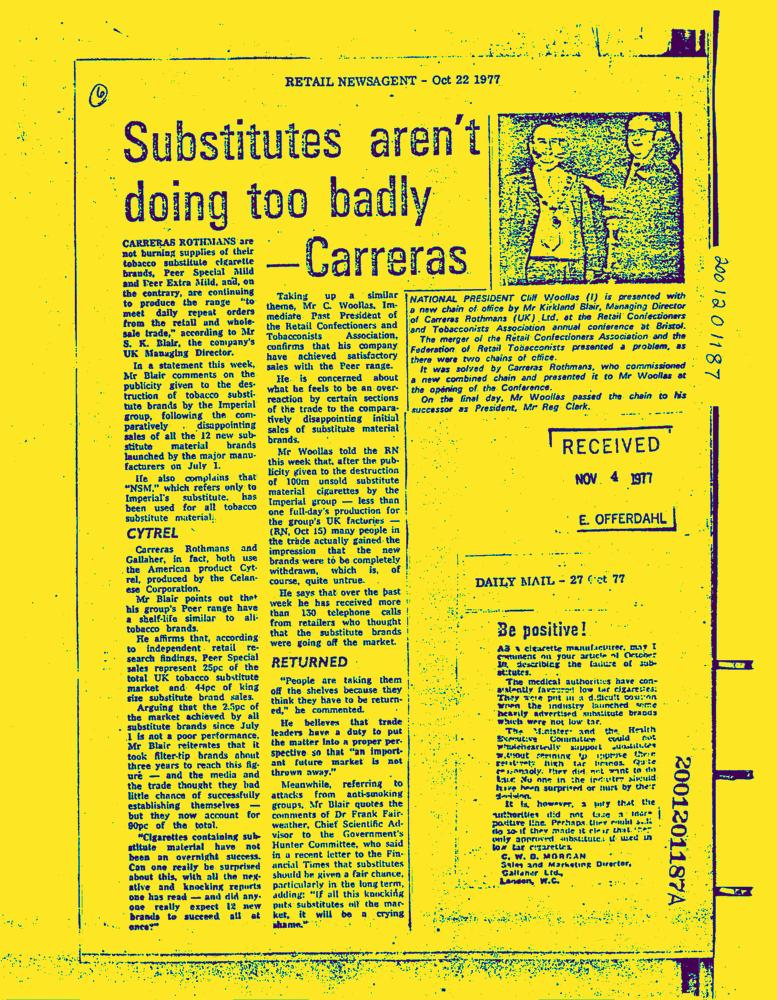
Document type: News-Article